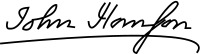
Signature of: john hanson